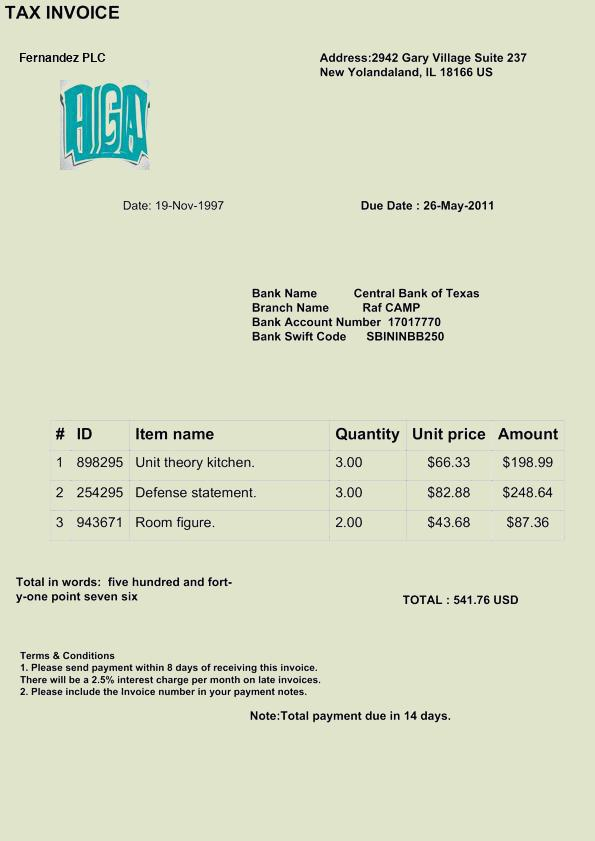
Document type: Invoice